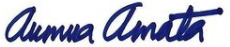
Signature of: amata coleman radewagen